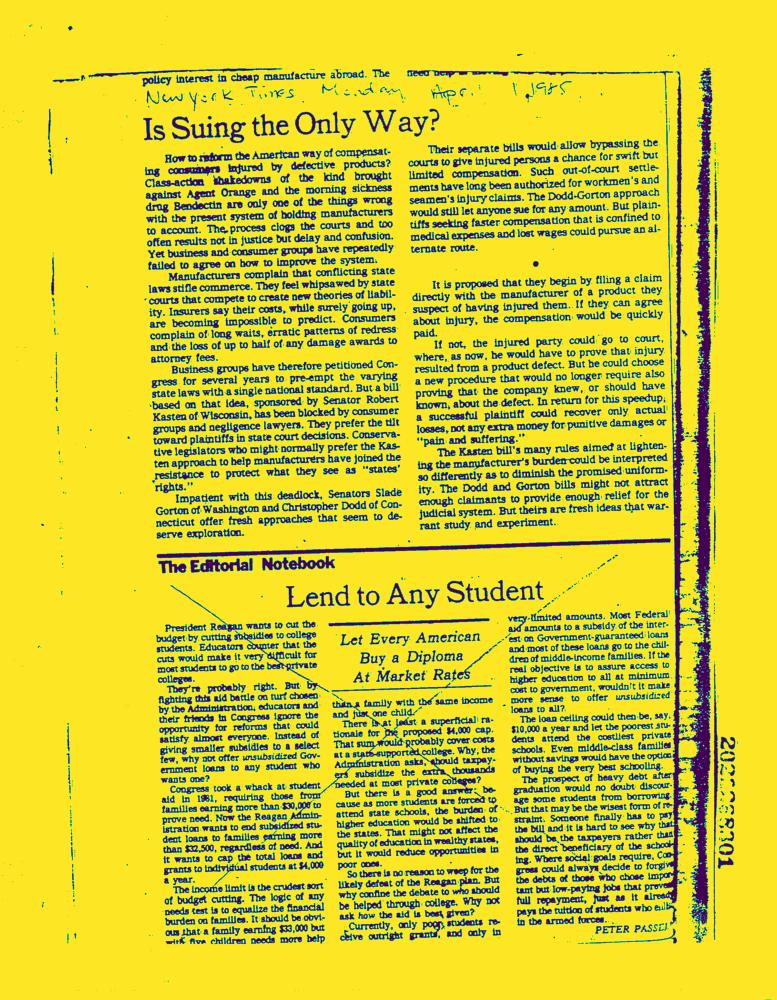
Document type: News-Article